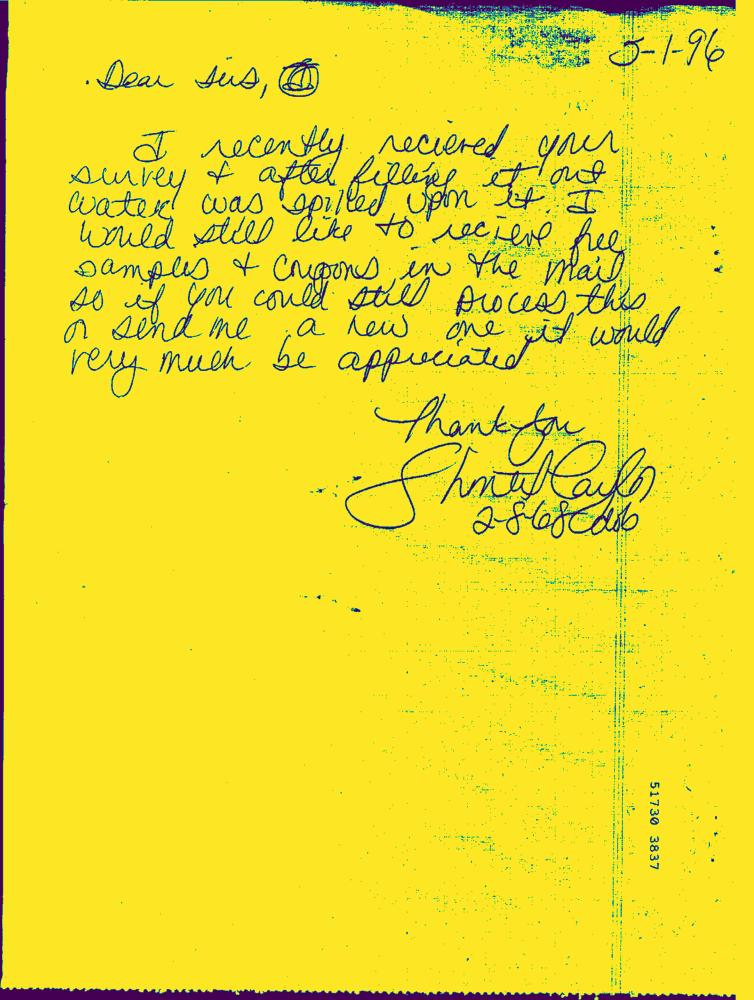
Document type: Hand-Written